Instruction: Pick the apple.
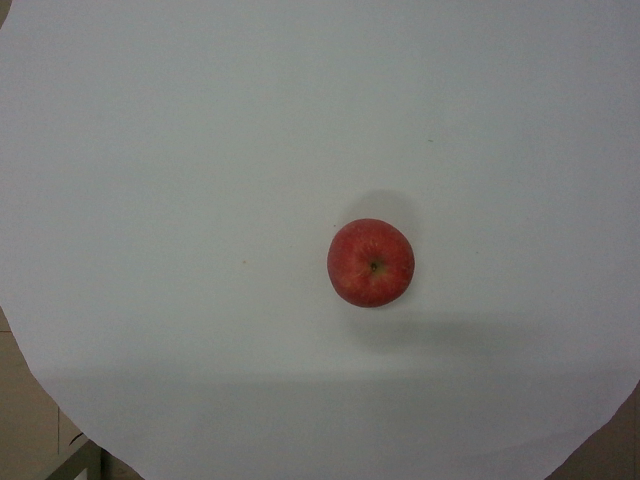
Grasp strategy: vertical